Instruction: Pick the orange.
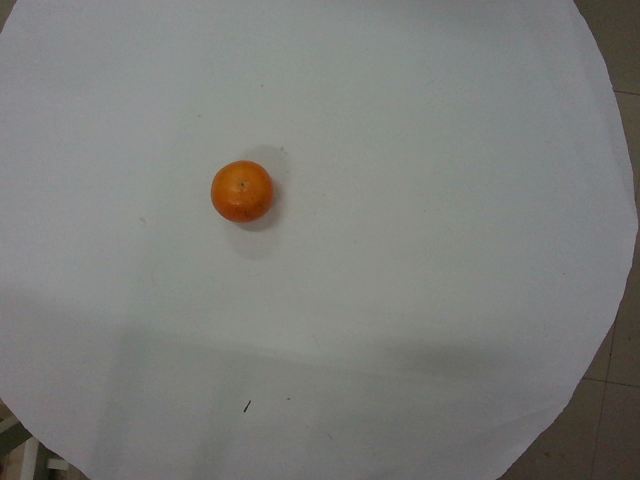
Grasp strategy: vertical